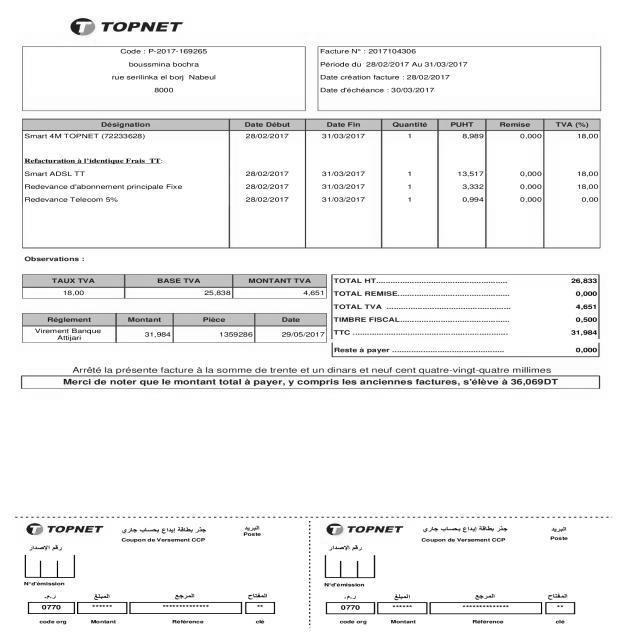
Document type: Invoice